Question: Can you provide the account number mentioned in the document?
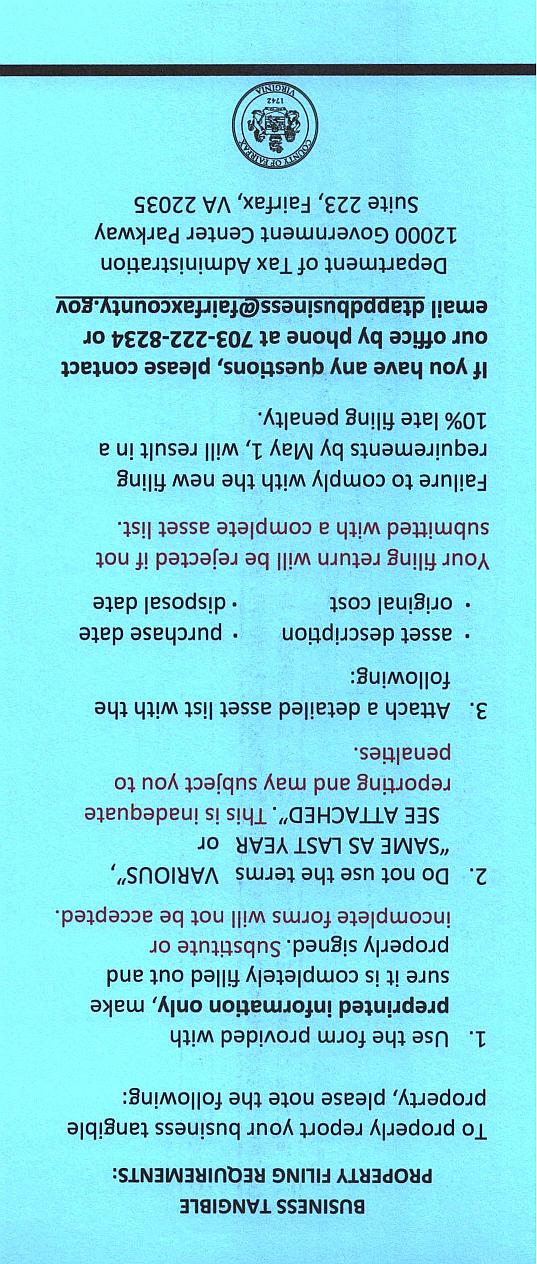
Answer: "2941"